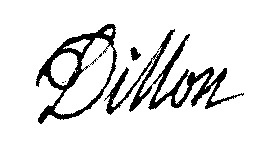
Signature of: dominique dillon